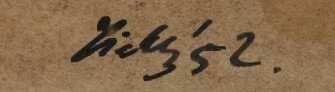
Signature of: frantisek tichy